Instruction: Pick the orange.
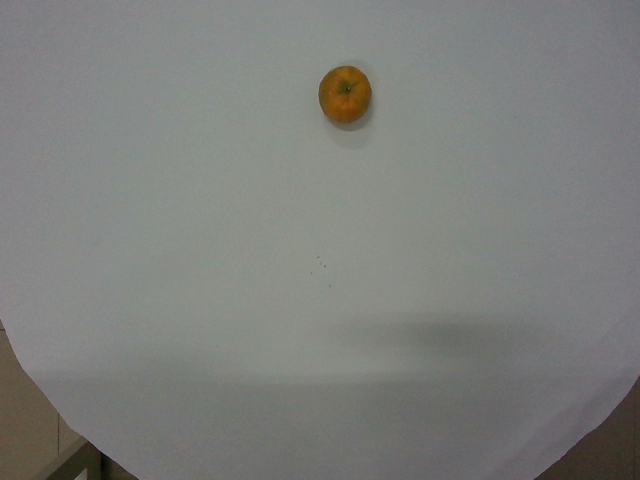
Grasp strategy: vertical